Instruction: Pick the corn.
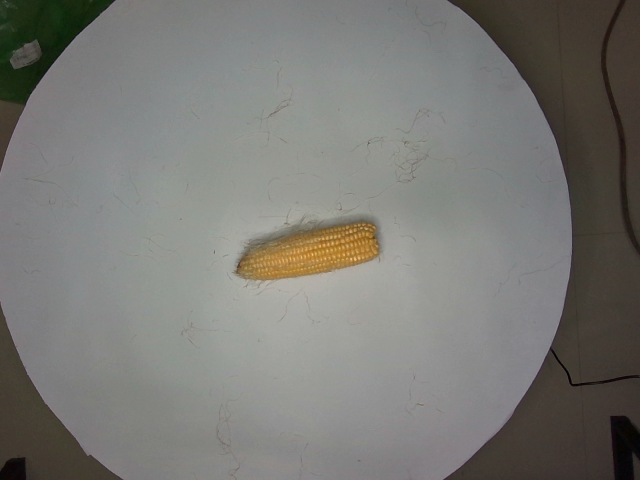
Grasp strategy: vertical